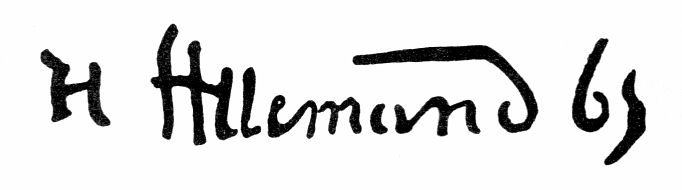
Signature of: louis hector françois allemand